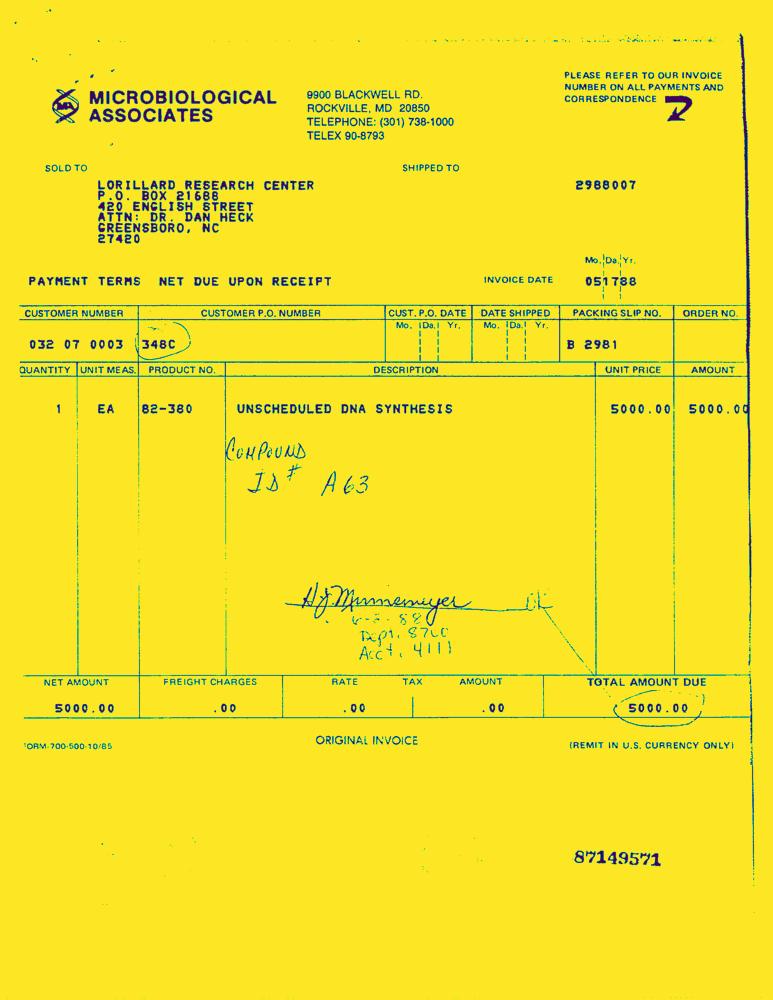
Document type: Invoice-Doc